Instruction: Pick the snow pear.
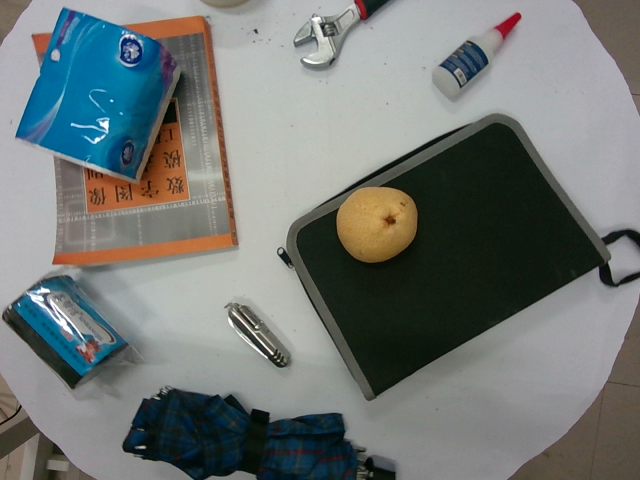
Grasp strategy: vertical